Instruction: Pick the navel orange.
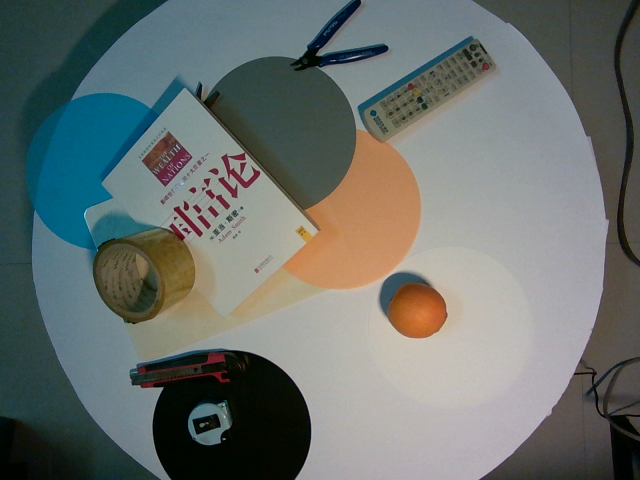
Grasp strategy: vertical